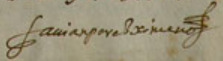
Signature of: fabián pérez ximeno